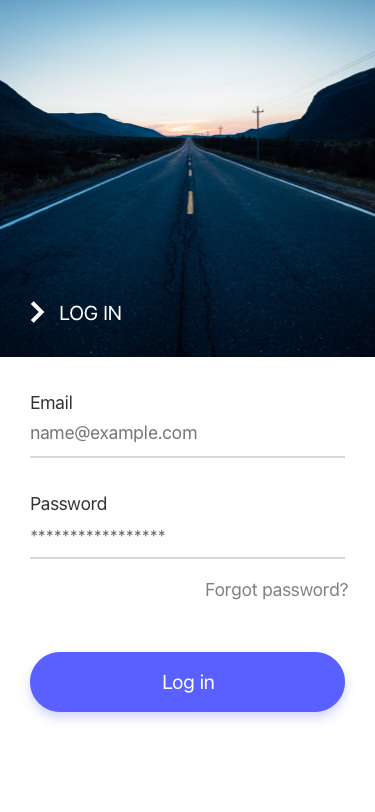
Text in this UI design:
Log in
Forgot password?
*****************
Password
name@example.com
Email
Log In